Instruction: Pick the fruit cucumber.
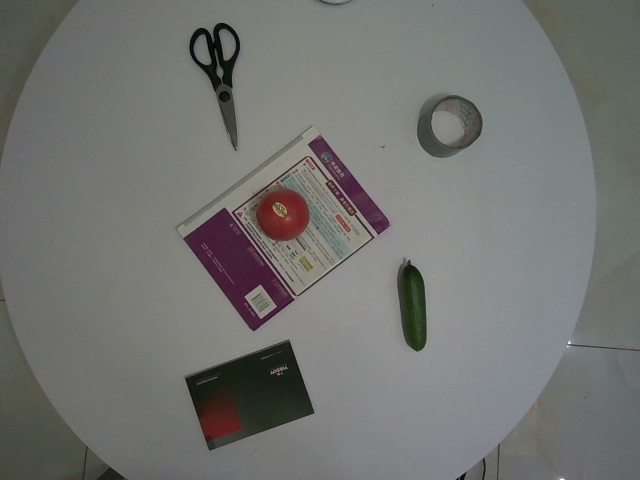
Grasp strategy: vertical